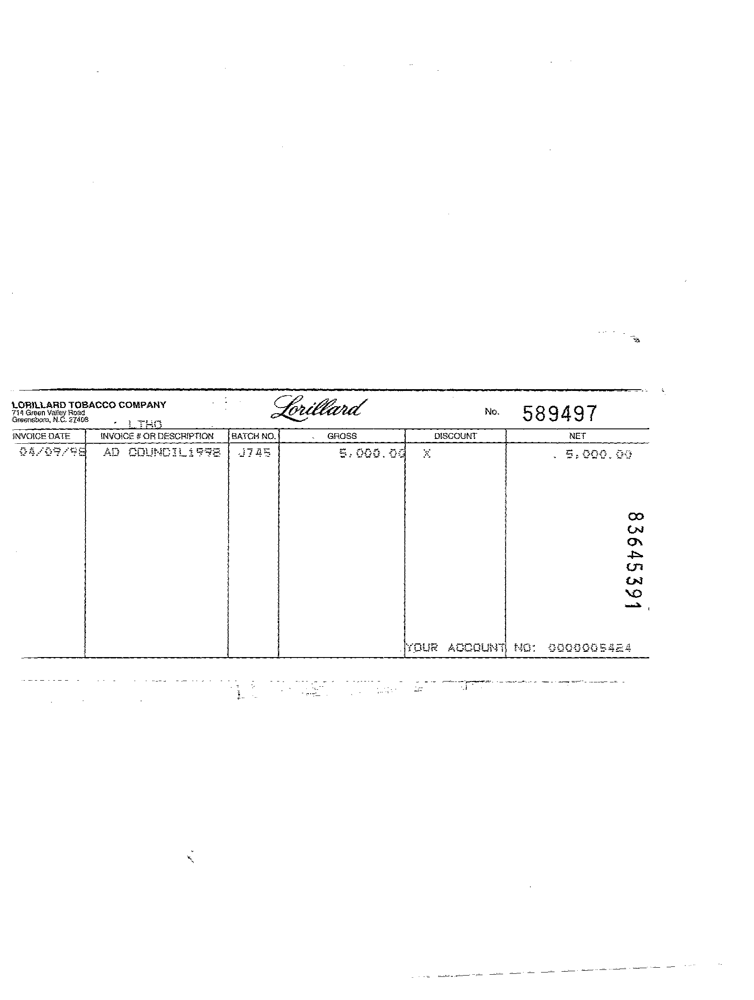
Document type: Invoice